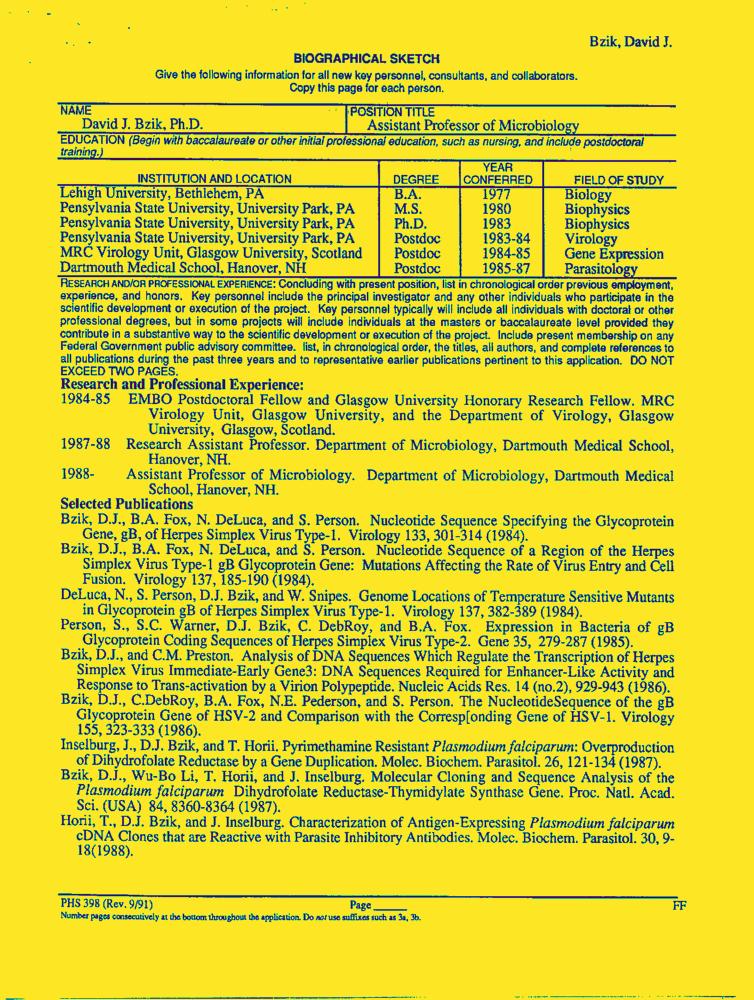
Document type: Resume-Doc